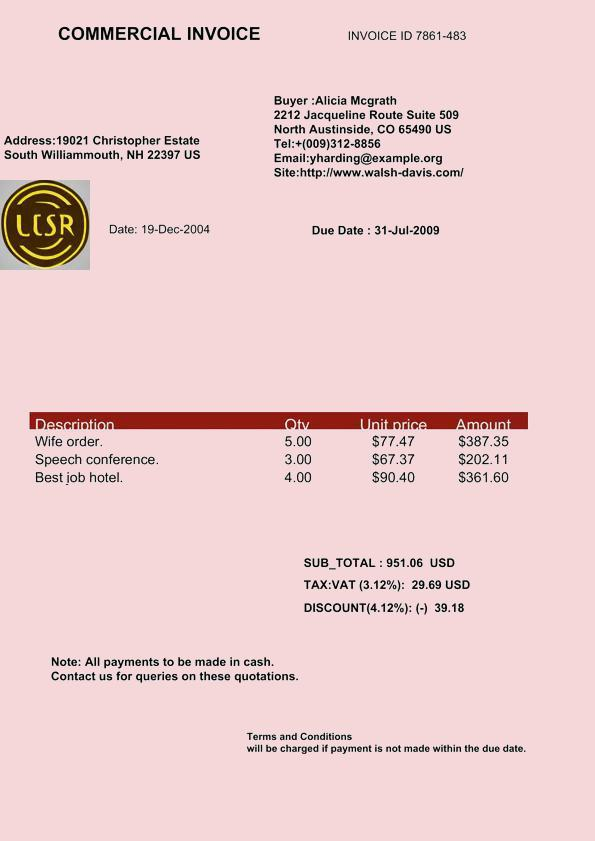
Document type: Invoice